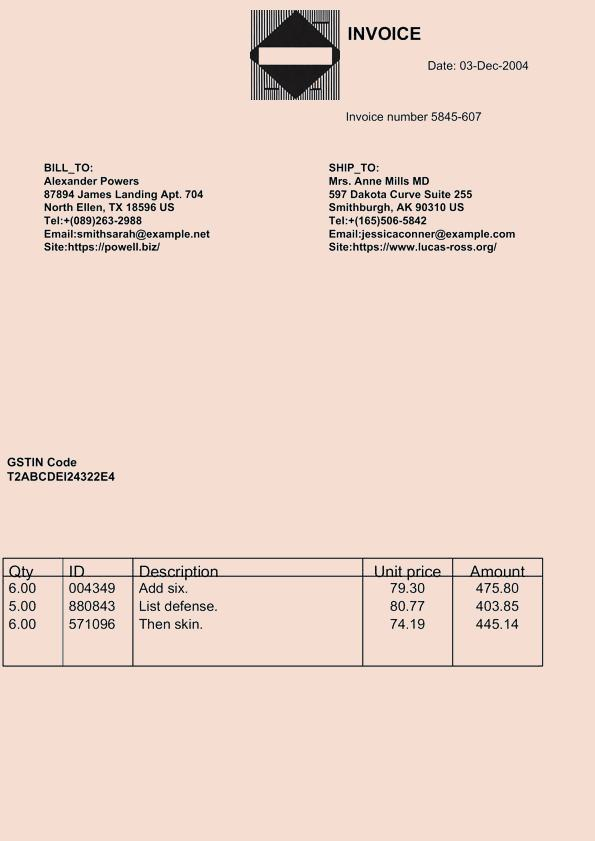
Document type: Invoice